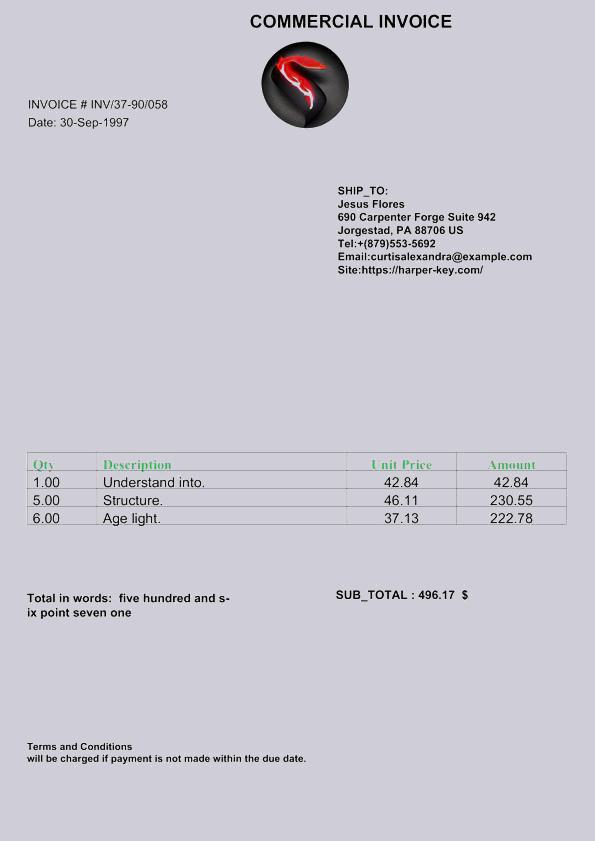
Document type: Invoice